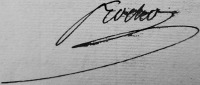
Signature of: nicolas frochot 1